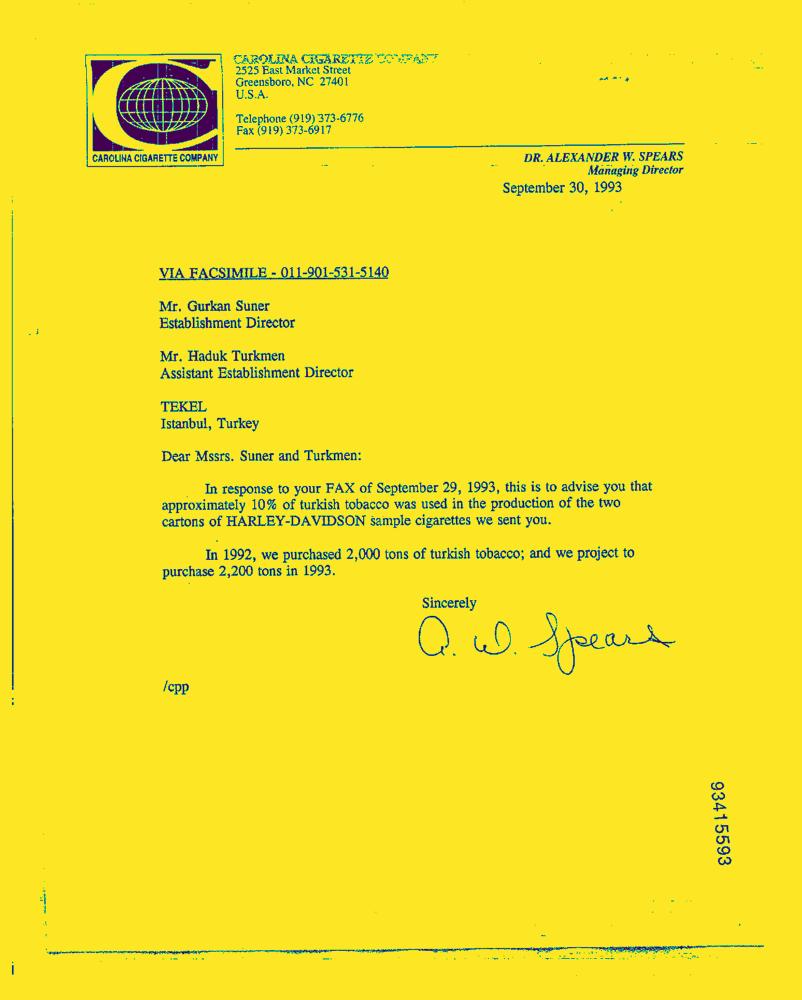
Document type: Letter-Doc